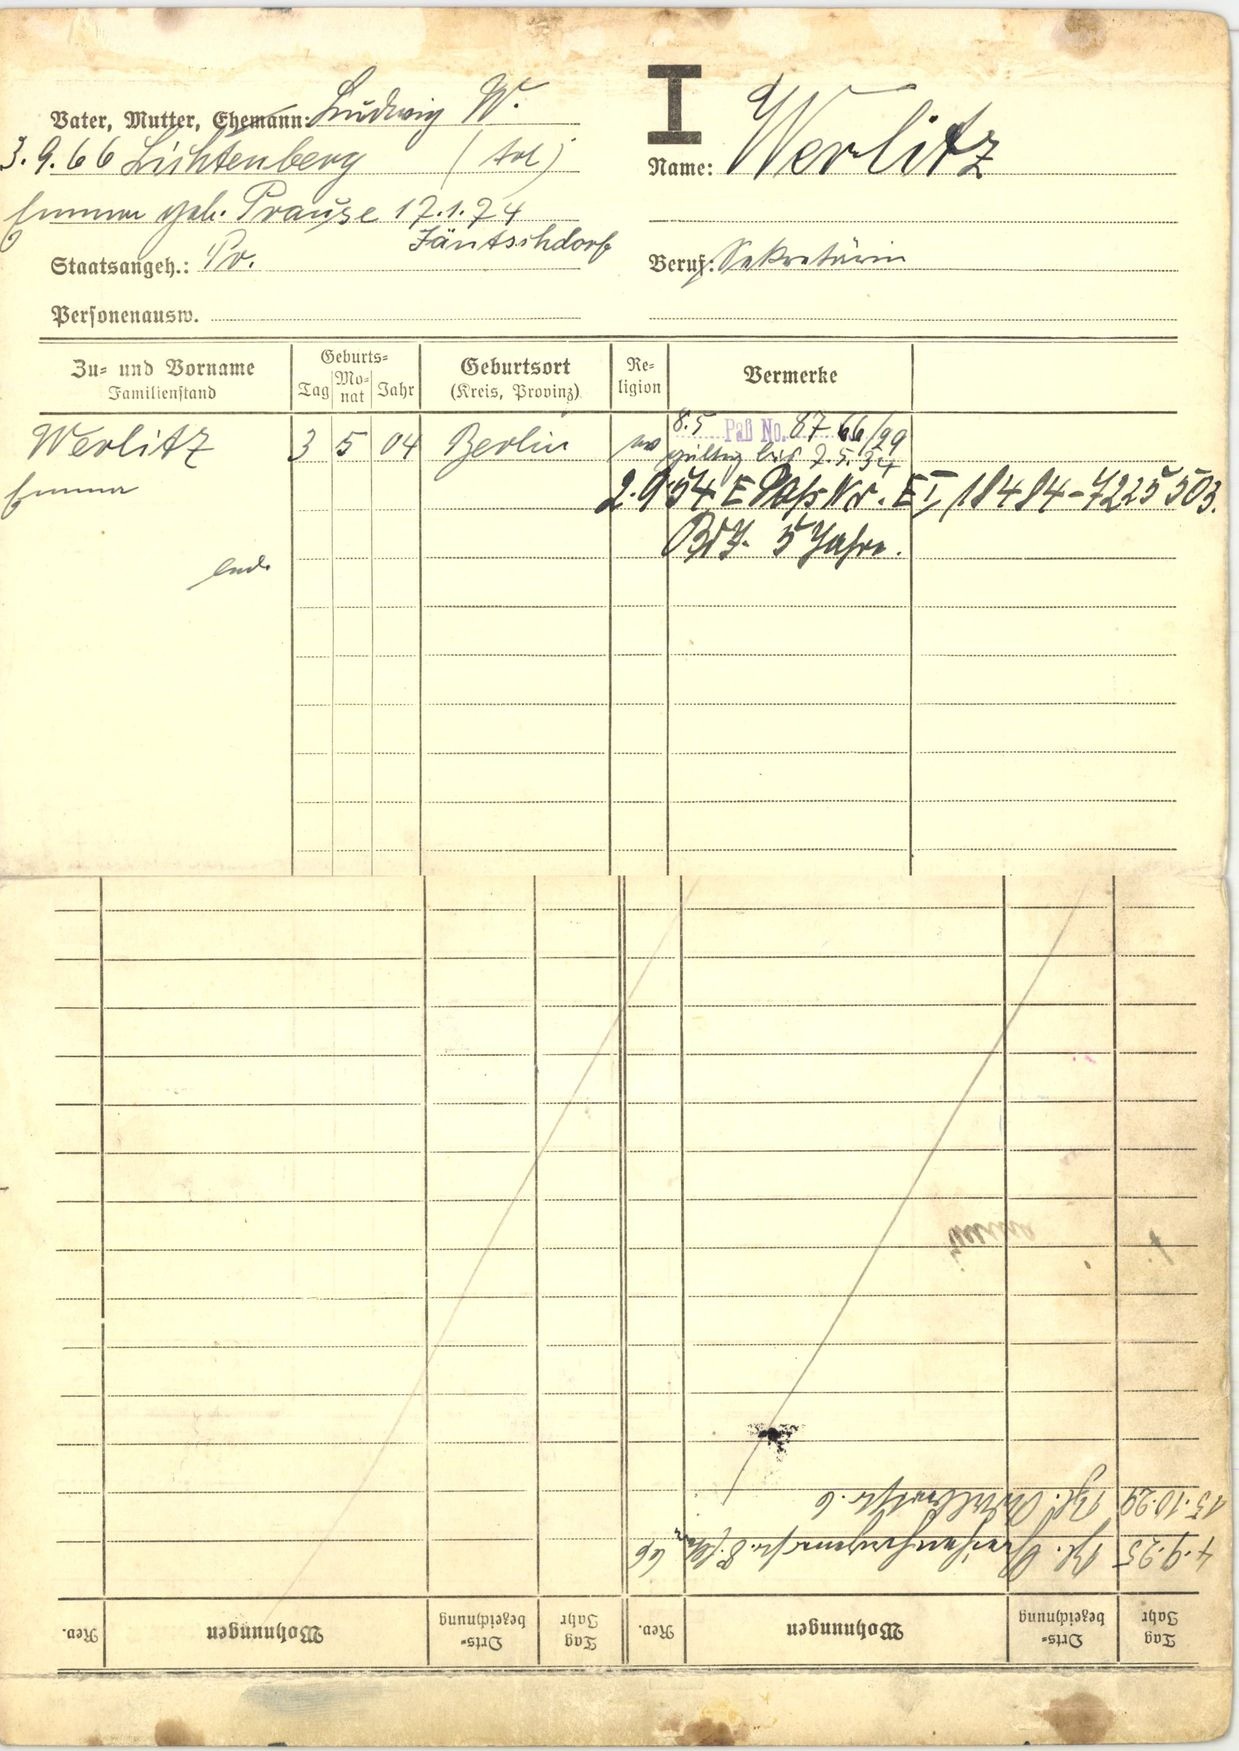
Werlitz